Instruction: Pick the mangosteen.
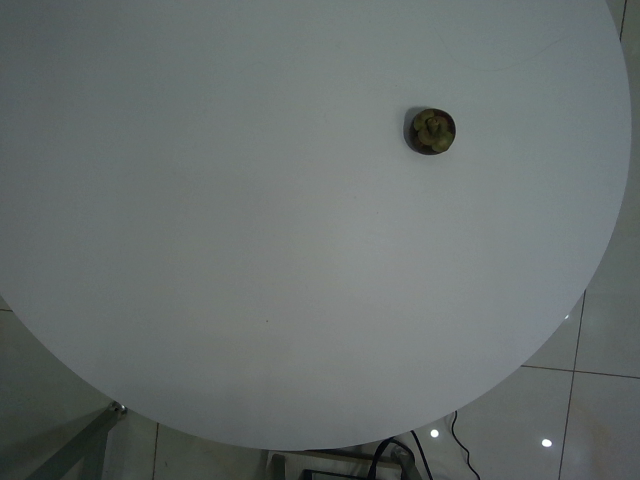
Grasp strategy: vertical